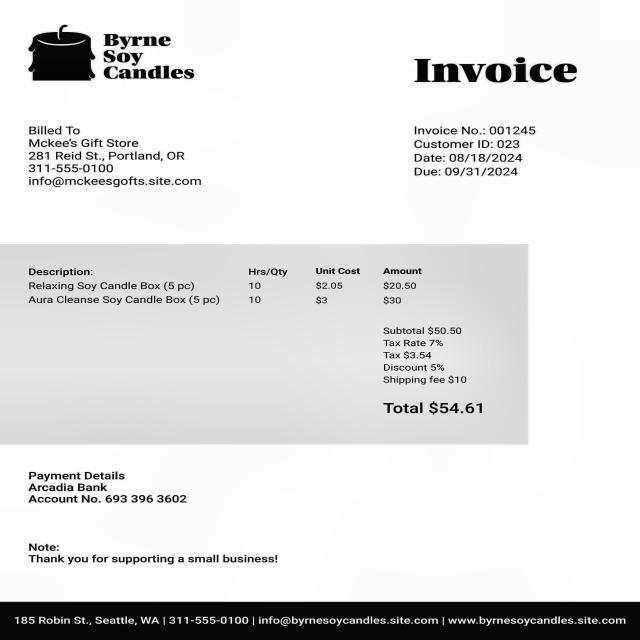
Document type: Invoice